Please extract the written amount, numerical amount, recipient's name, date on the cheque, and the bank's name from the image.
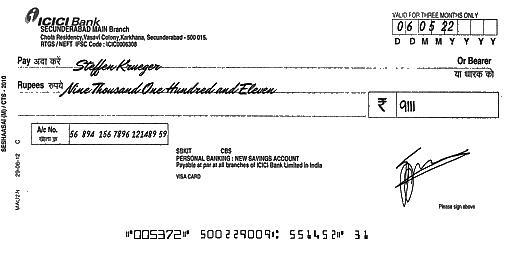
amt_in_words: Nine Thousand One Hundred and Eleven
amt_in_figures: 9111
payee_name: Steffen Krueger
bank_name: ICICI Bank
cheque_date: 06/05/22